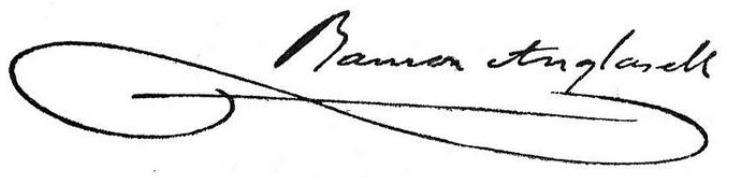
Signature of: ramon anglasell i serrano